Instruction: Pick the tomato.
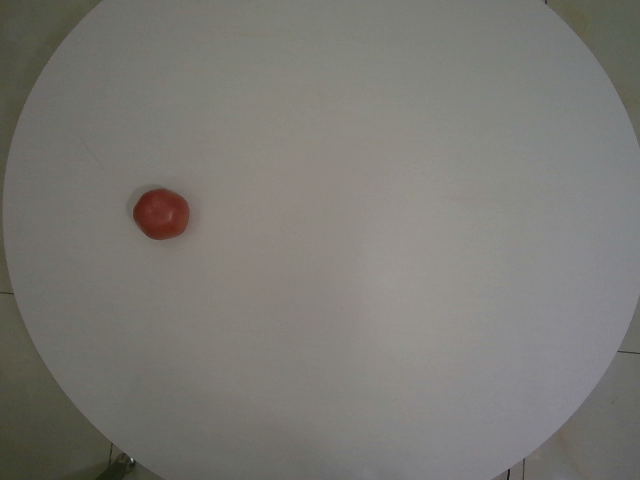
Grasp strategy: vertical